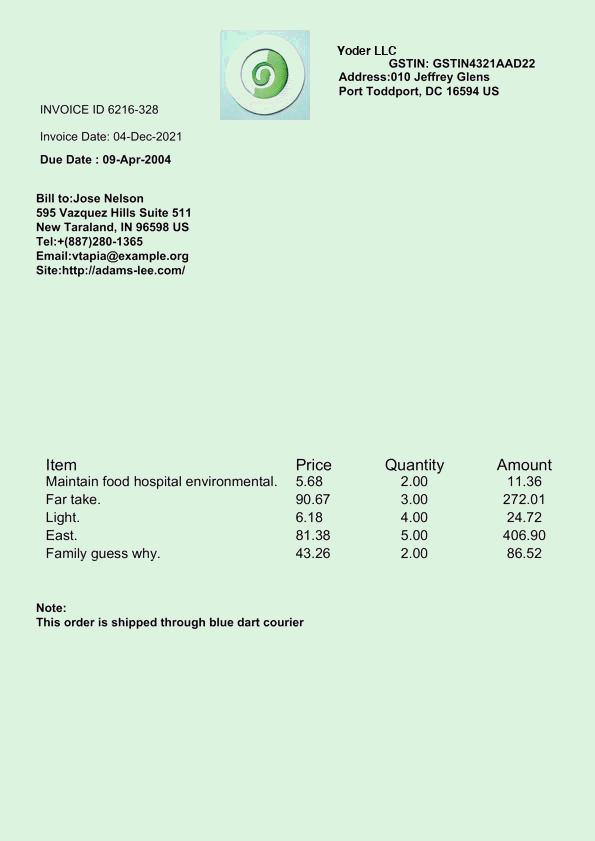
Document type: Invoice